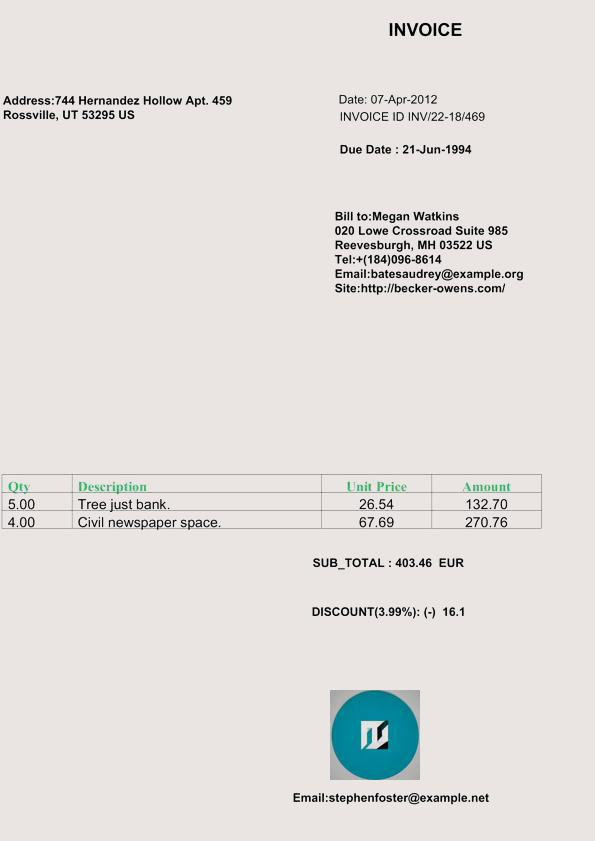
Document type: Invoice